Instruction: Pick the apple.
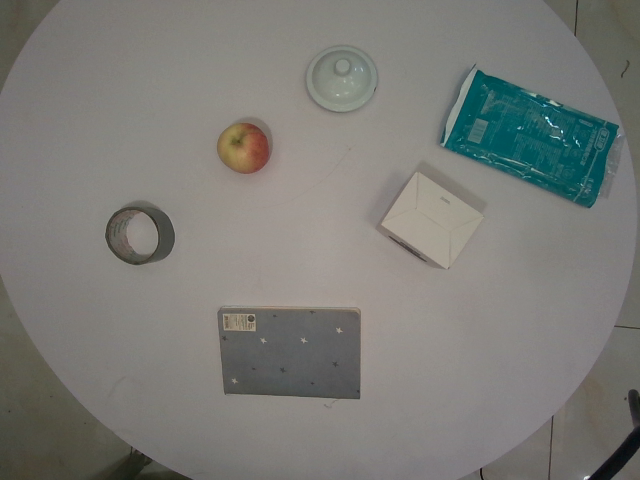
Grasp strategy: vertical